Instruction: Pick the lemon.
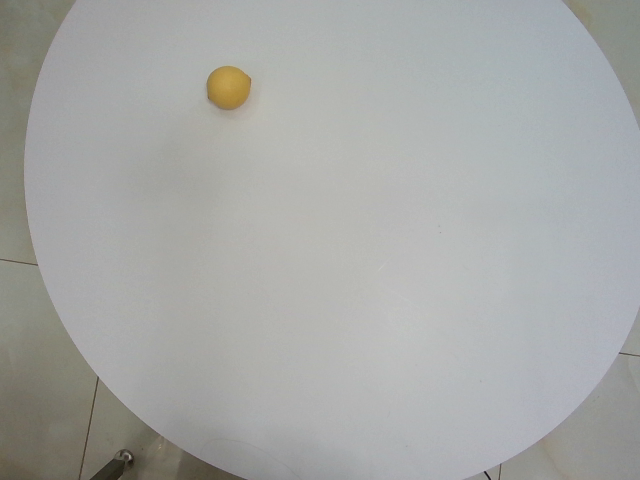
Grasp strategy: vertical